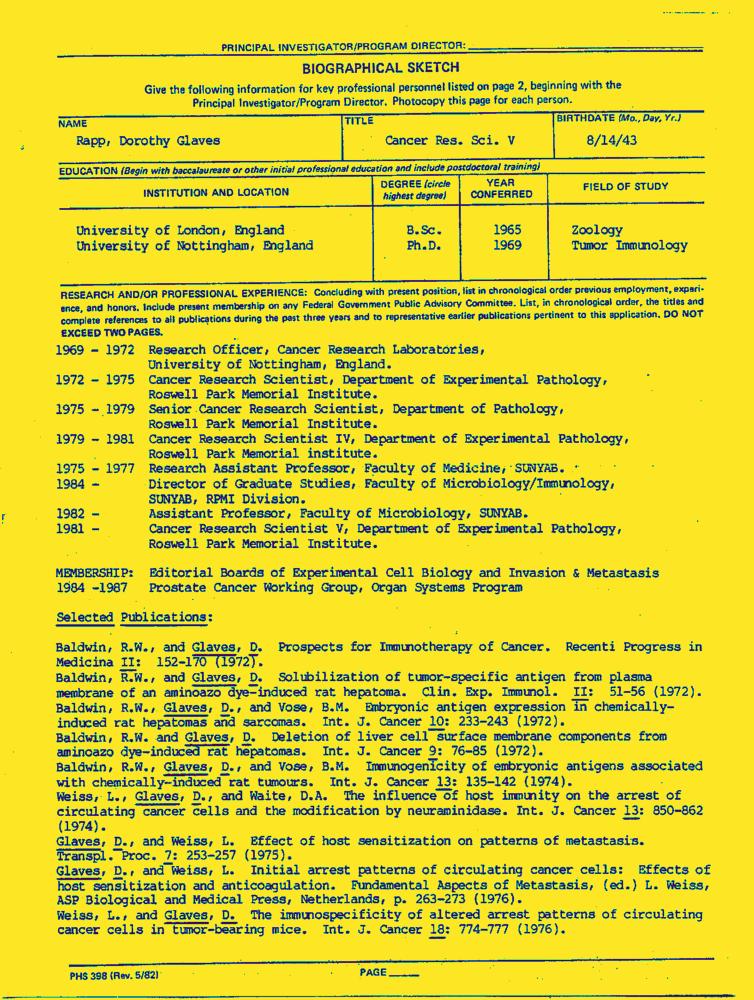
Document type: Resume-Doc